Question: What was observed in the imaging?
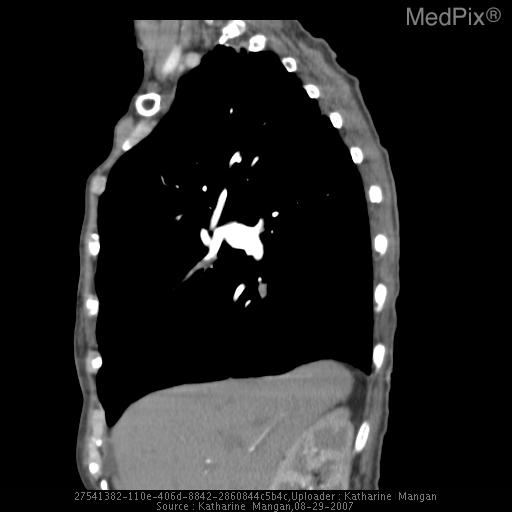
Answer: The imaging shows Multiple filling defects in the right and left pulmonary arteries (lower lobes) consistent with pulmonary embolism. CT angiography sagittal image demonstrating multiple pulmonary emboli..